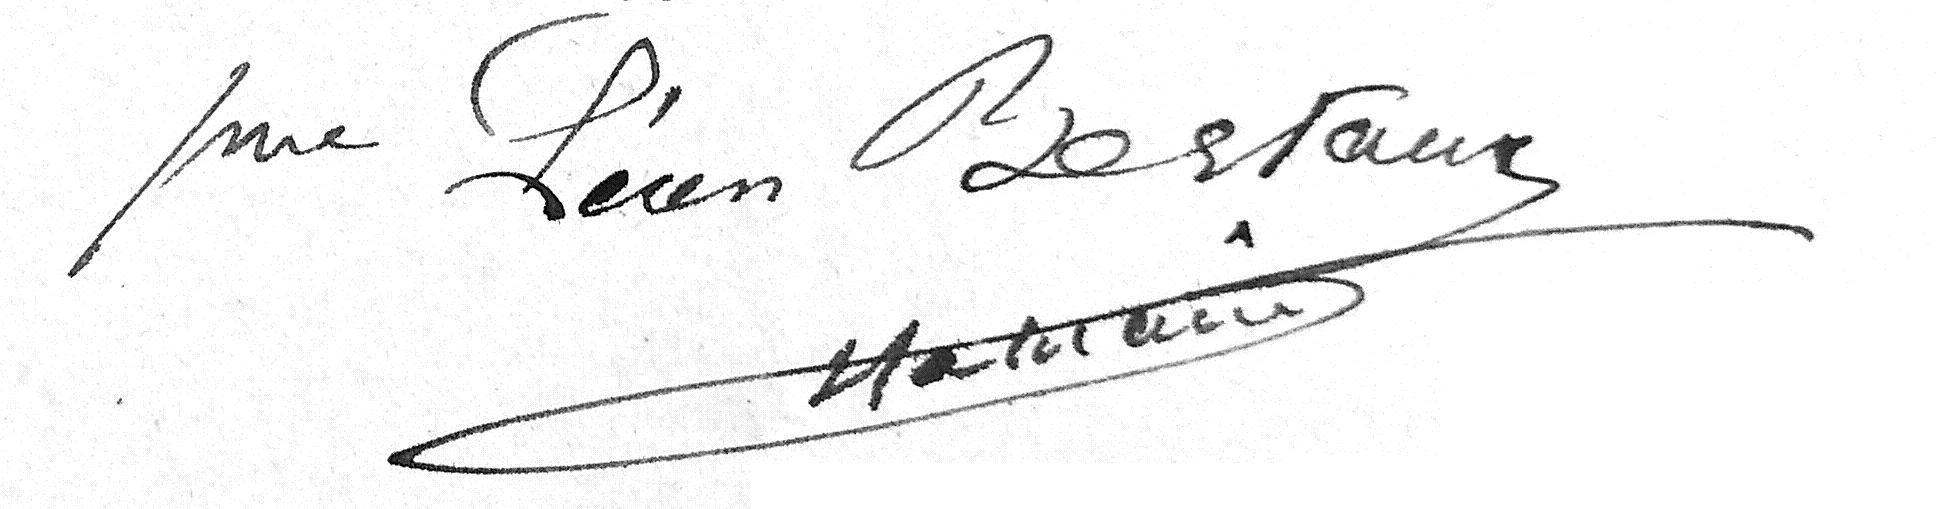
Signature of: hélène bertaux